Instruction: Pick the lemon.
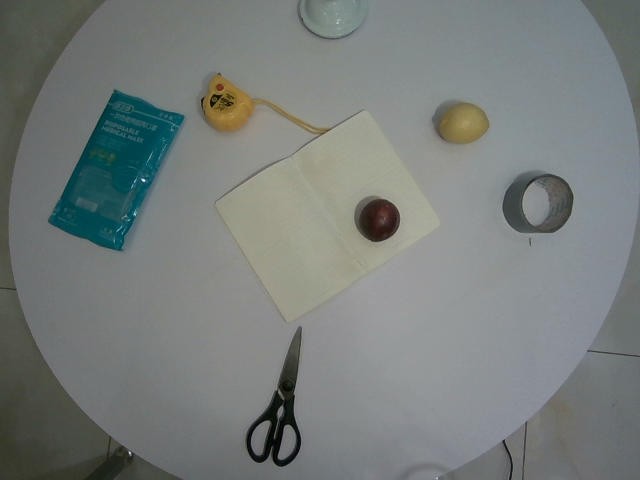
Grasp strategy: vertical